Question: What type of tax is indicated in the document, personal property or real estate?
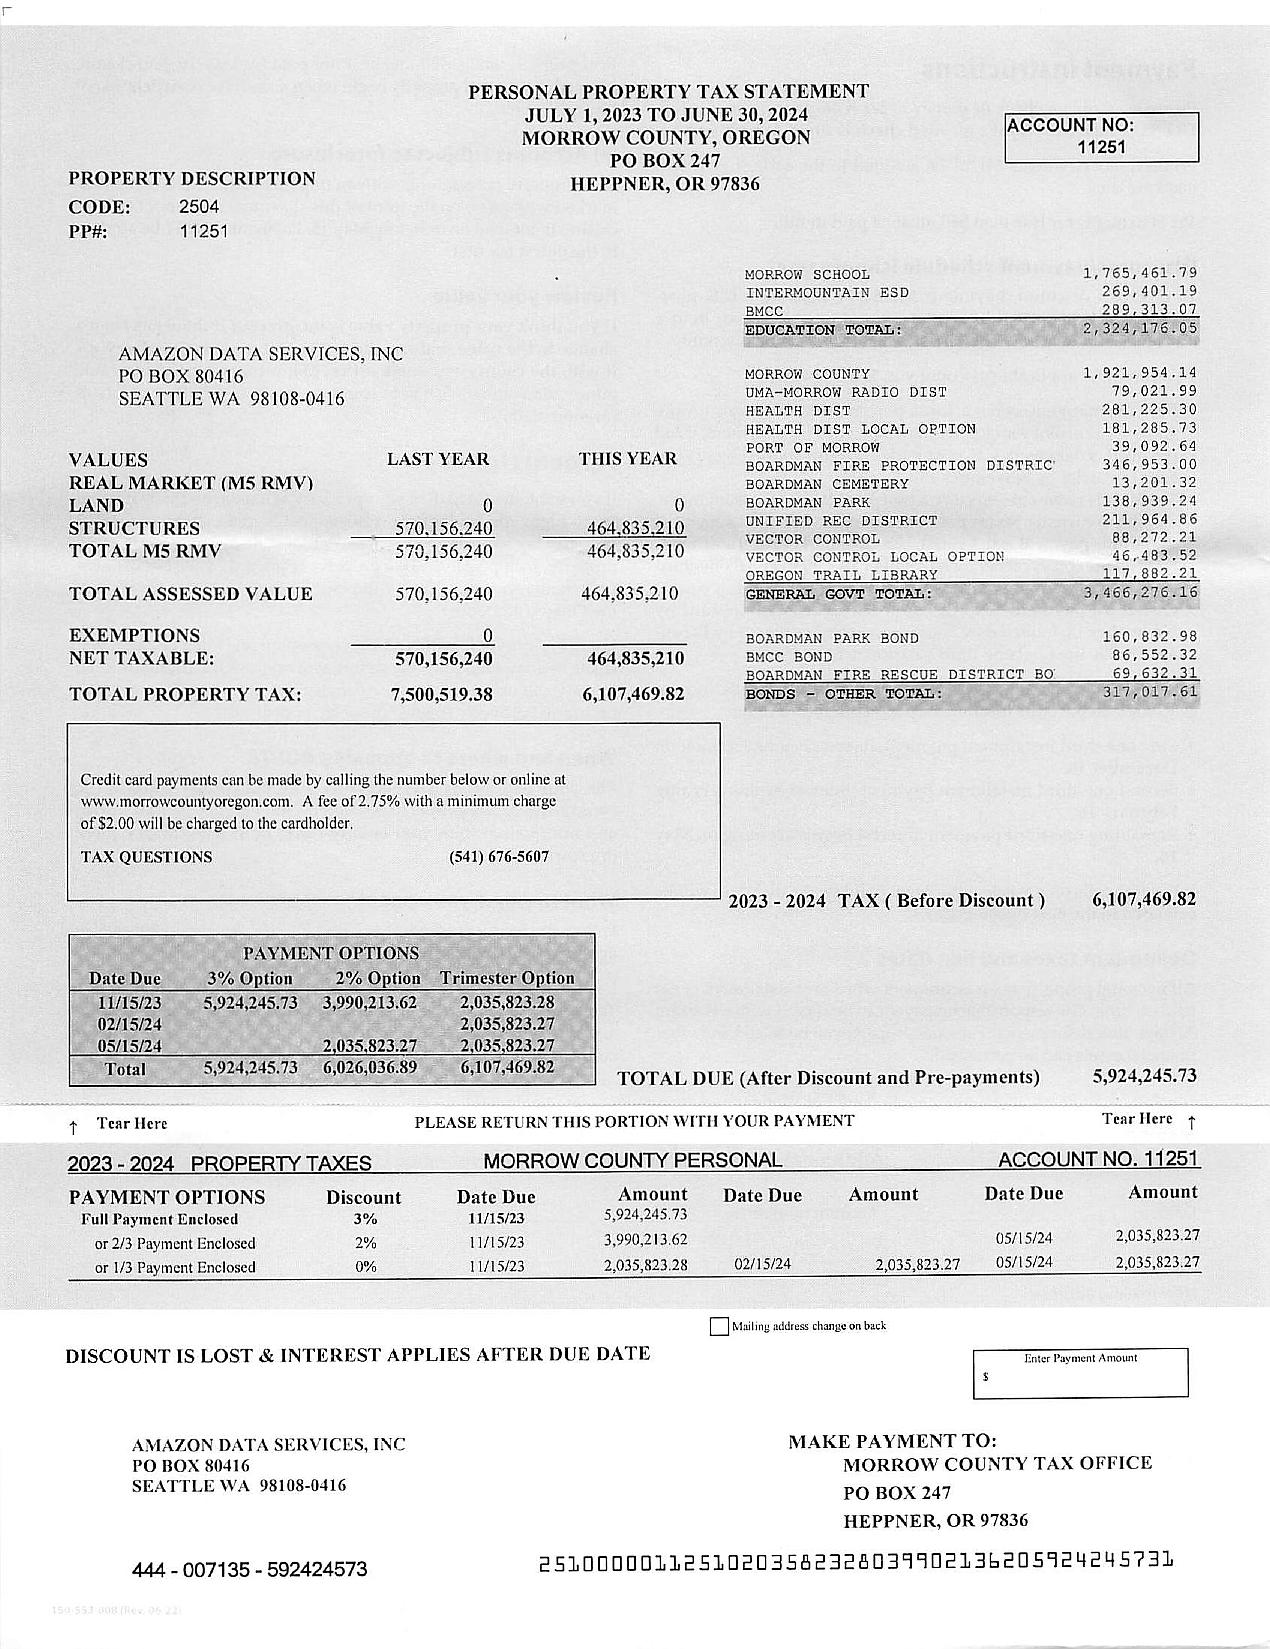
Answer: "PERSONAL PROPERTY TAX"